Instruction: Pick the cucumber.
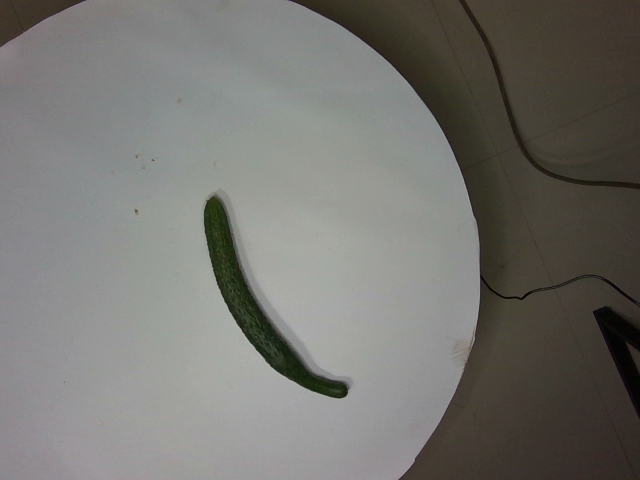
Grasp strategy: vertical